Question: What could the diagnosis suggest?
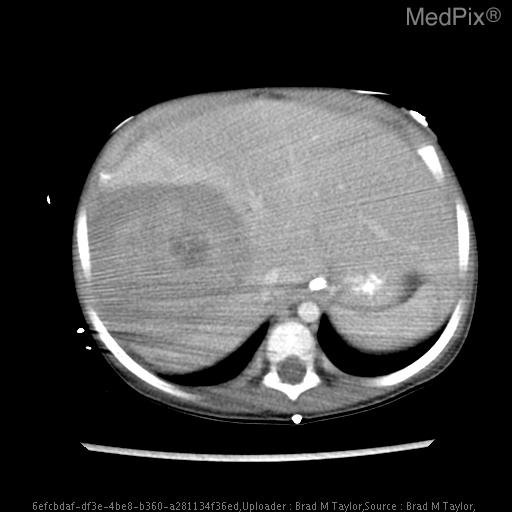
Answer: The possible diagnosis includes •  Wilms Tumor
•  Neuroblastoma
•  Multilocular Cystic Nephroma
•  Mesoblastic nephroma
•  Renal cell carcinoma.